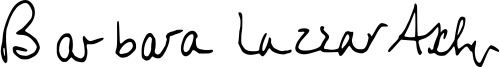
Signature of: barbara lazear ascher